Question: What do the imaging results show?
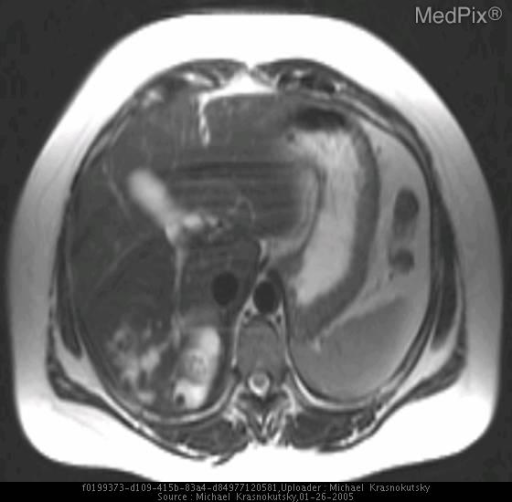
Answer: The imaging shows Both CT and MRI demonstrate dilated intrahepatic biliary ducts in the posterior right lobe of the liver.  Within the dilated system are several calculi that were formed secondary to chronic infection. Axial T2 MRI image demonstrates areas of increased signal in the posterior right lobe of the liver.  A small low signal round structure is seen within high signal area.

High signal areas are dilated intrahepatic biliary ducts. A round low signal structure is a stone..